Question: What is the suspected problem?
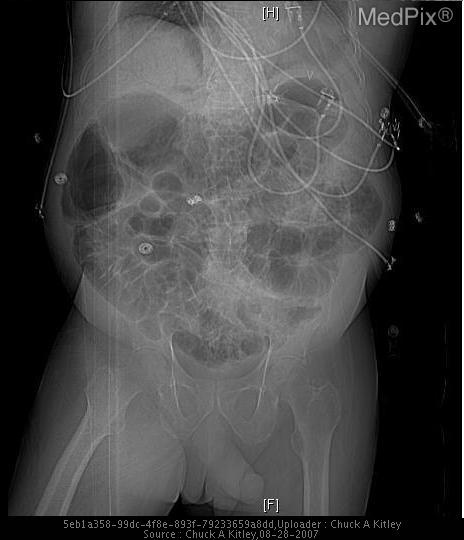
Answer: The findings suggest Multiple linear and curvilinear lucencies are noted on the scout images throughout the liver, as well as multiple dilated air filled loops of small and large bowel. On the axial CT images, air was noted within the bowel wall completely surrounding the lumen throughout multiple loops of small bowel, as well as air within the mesenteric vasculature, and within the portal venous system peripherally to the edges of the liver.. Scout image with multiple dilated loops of large and small bowel, with linear/curvilinear lucencies noted throughout the liver to the periphery.. The patient might have a history of 76 yo man presents with 1.5 day history of increasing nausea, vomiting, and abdominal distention..